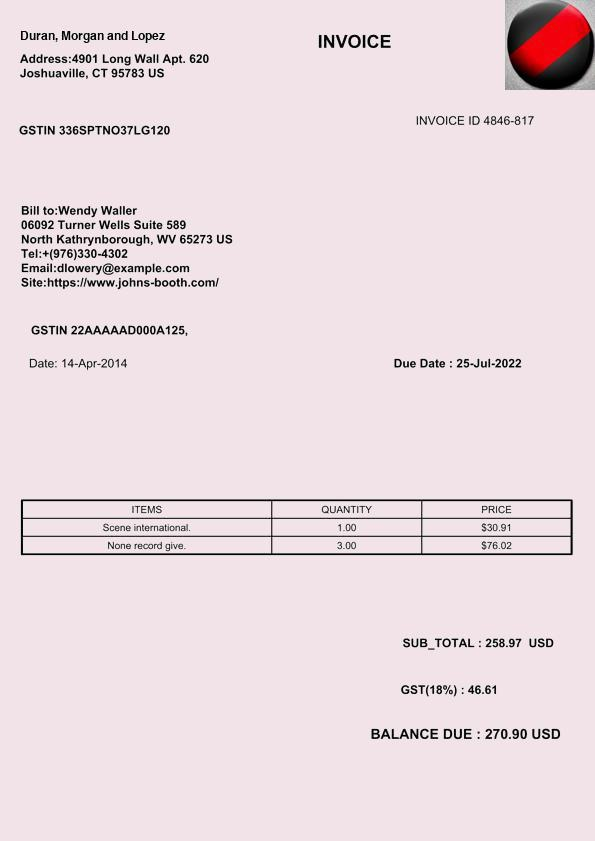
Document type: Invoice